Question: What is the property identification or parcel number listed?
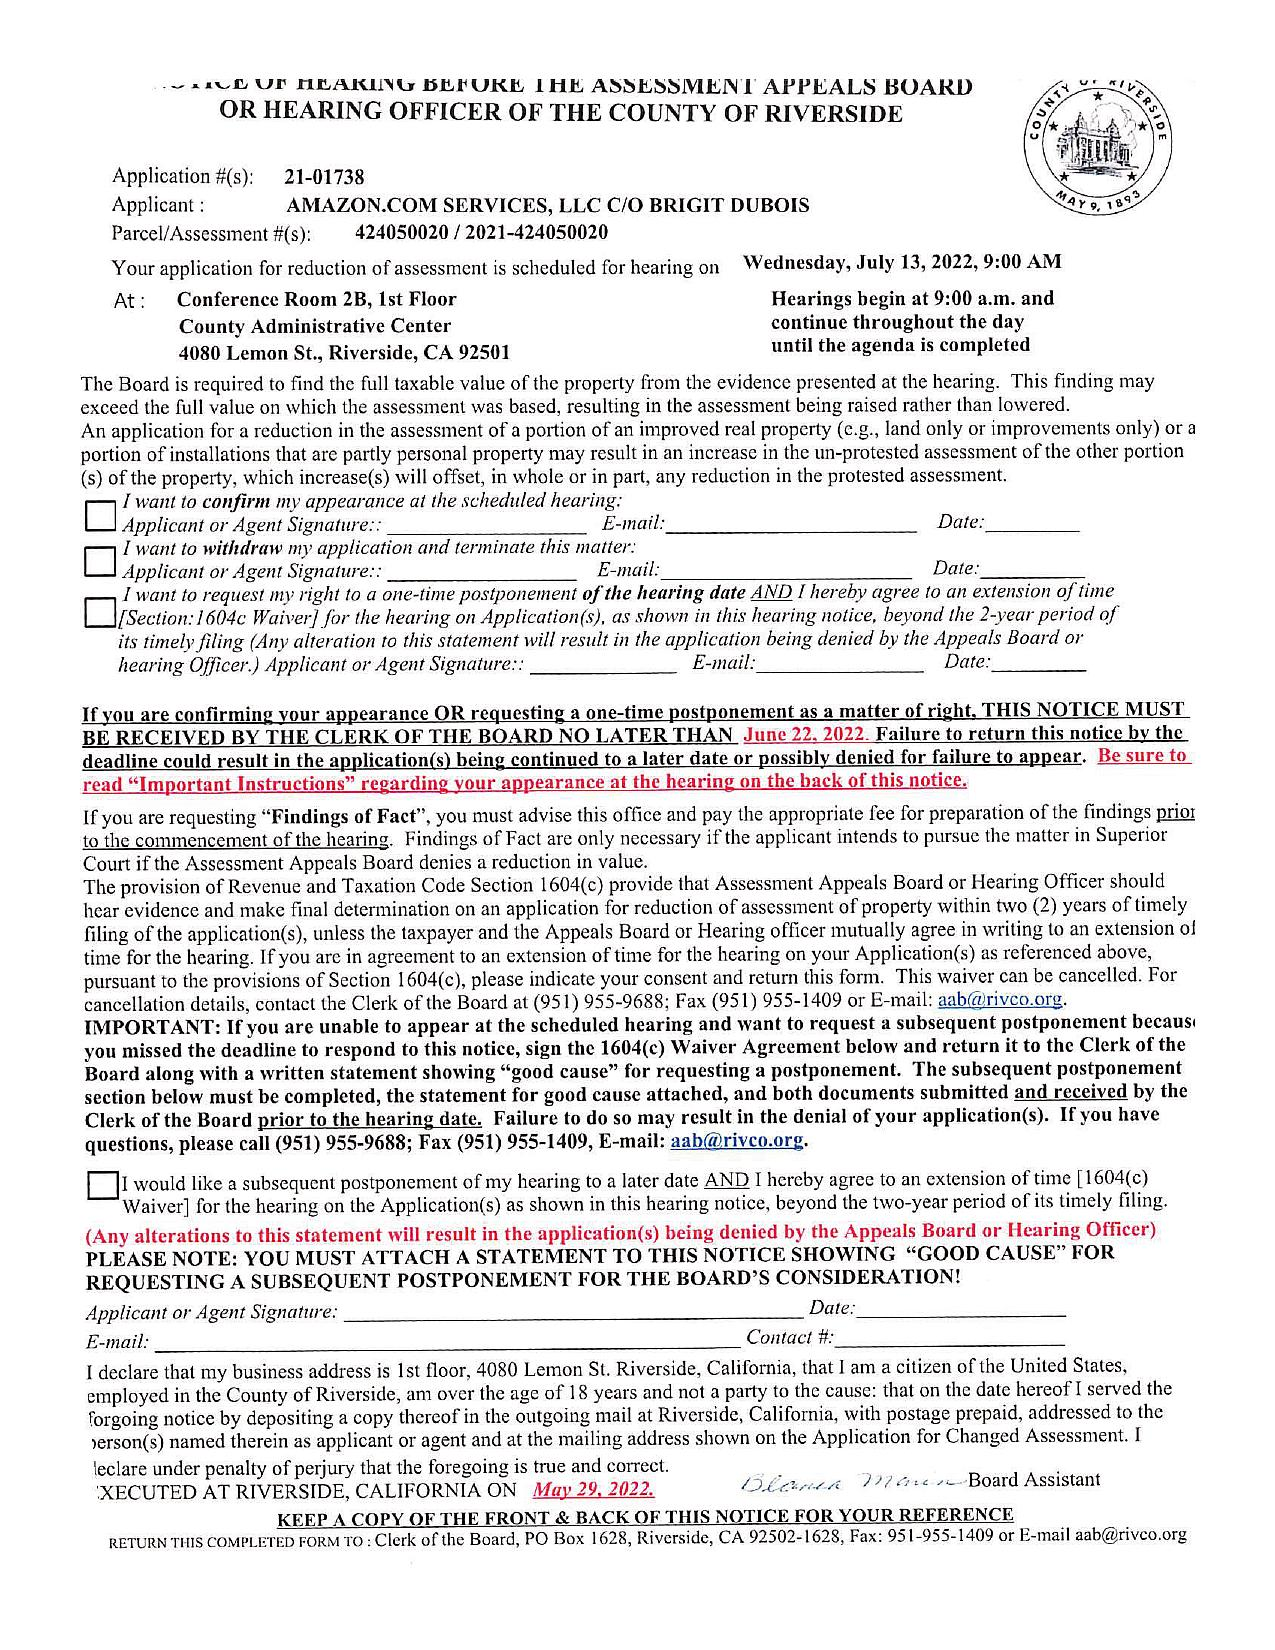
Answer: "424050020 / 2021-424050020"